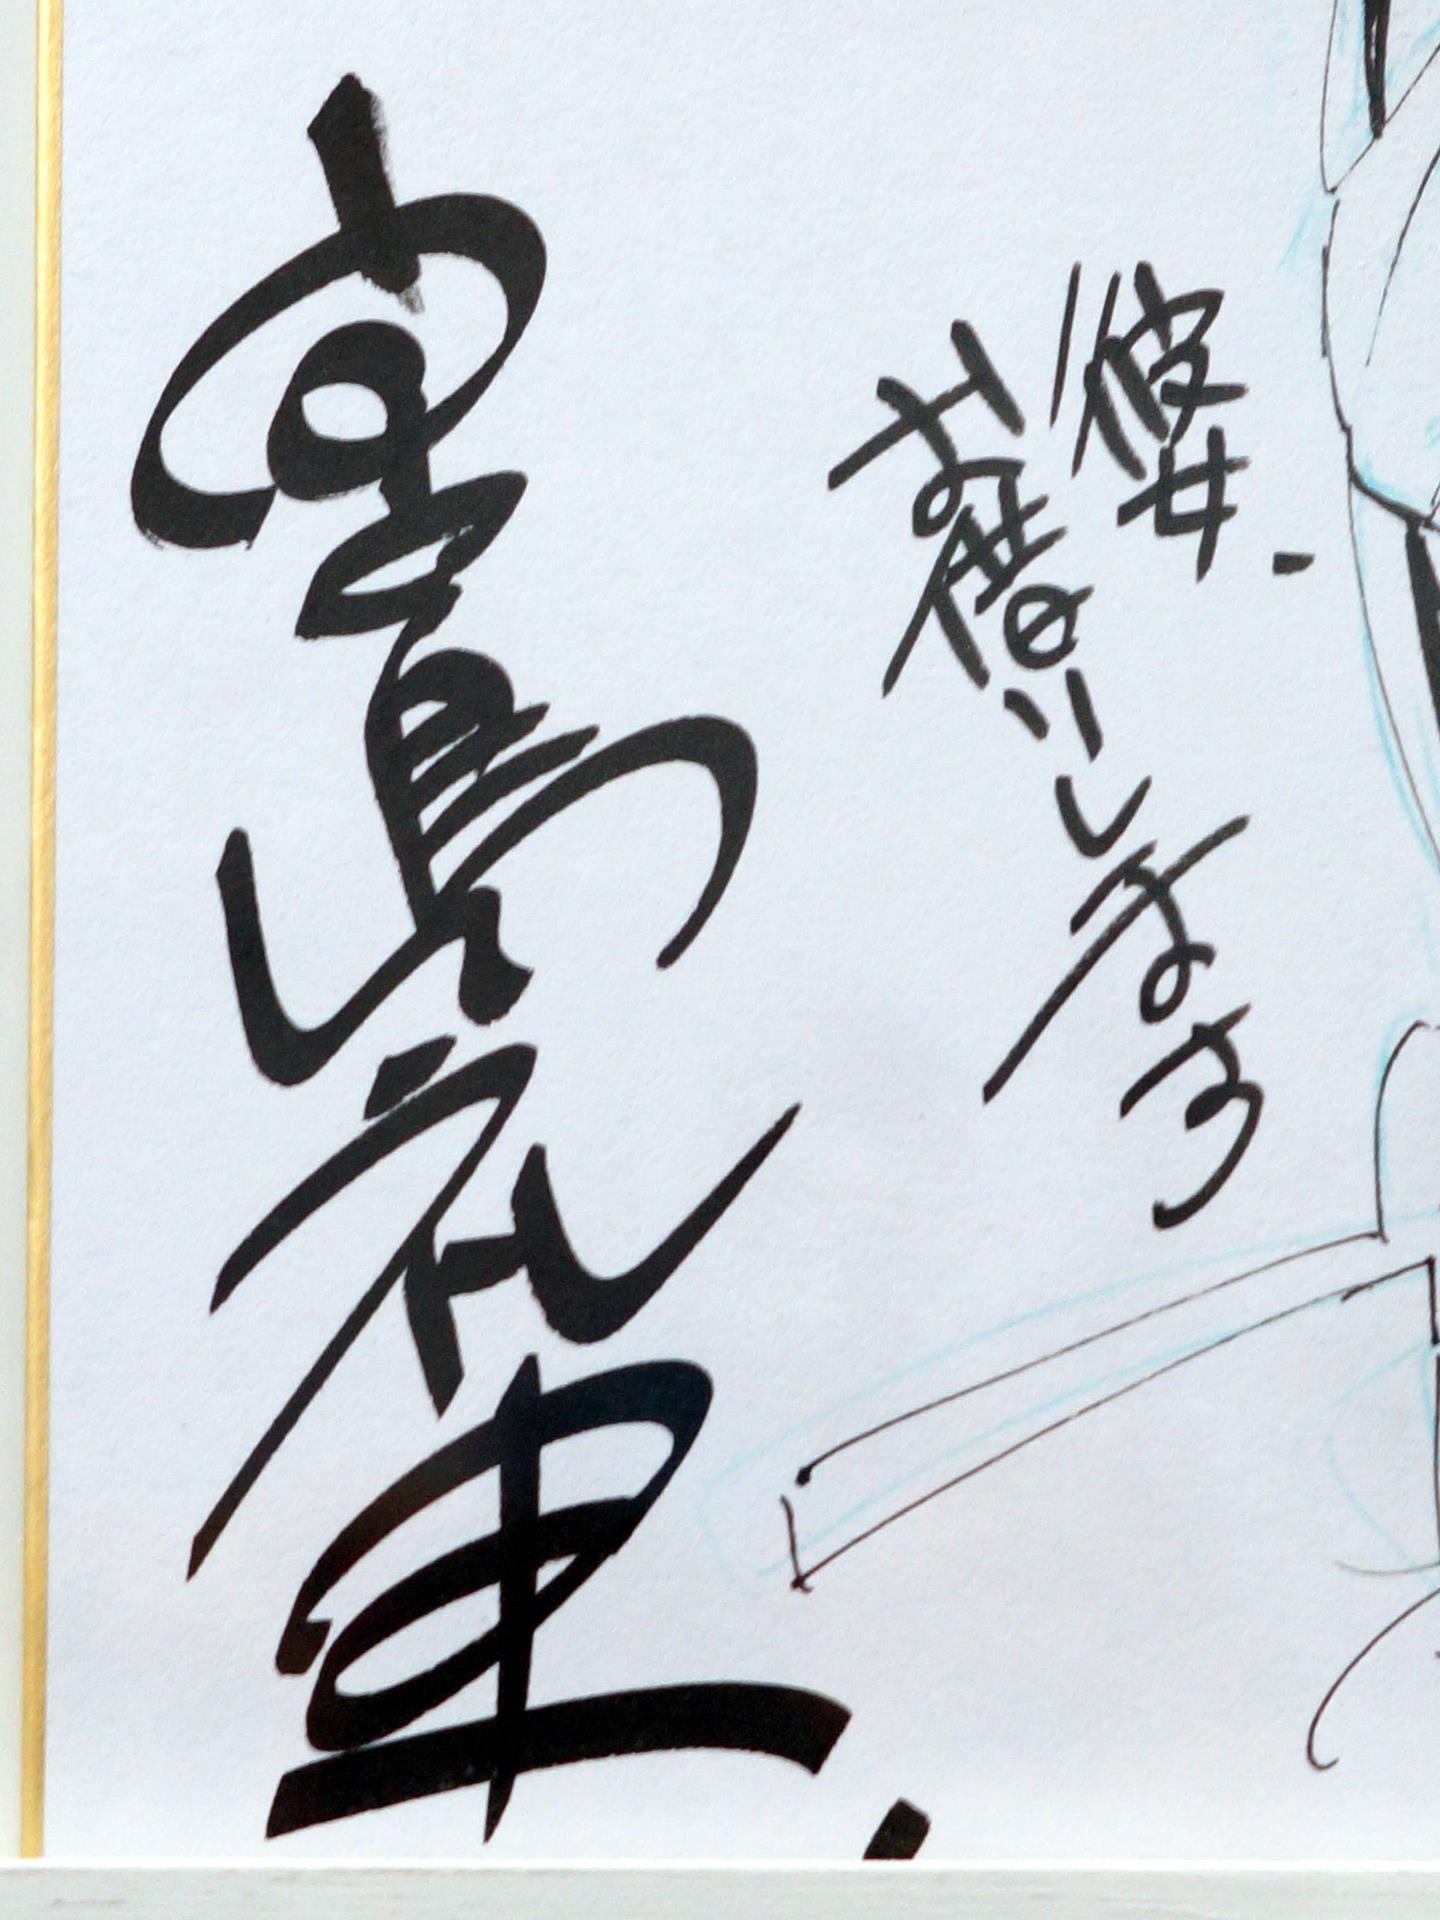
Signature of: reiji miyajima